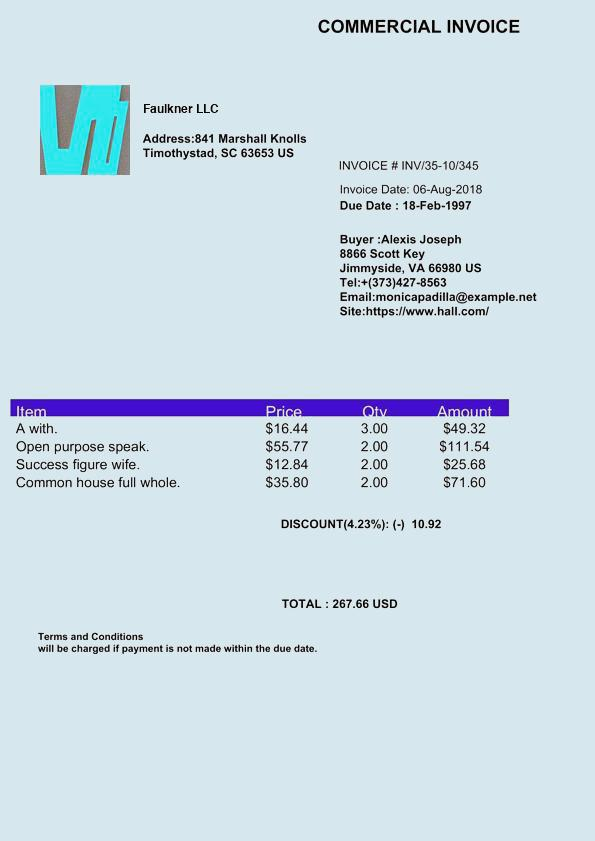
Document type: Invoice